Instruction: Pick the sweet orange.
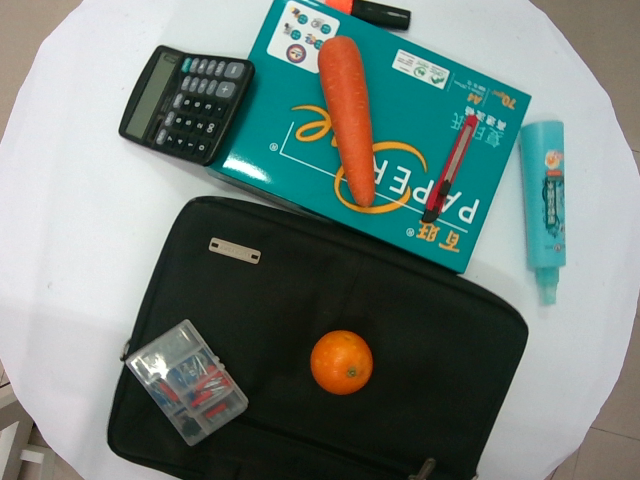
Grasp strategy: vertical